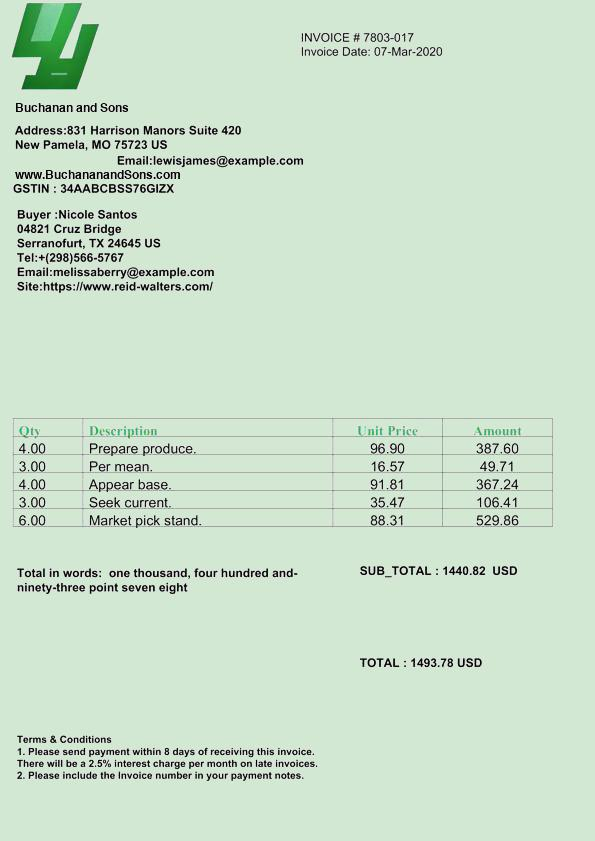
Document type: Invoice